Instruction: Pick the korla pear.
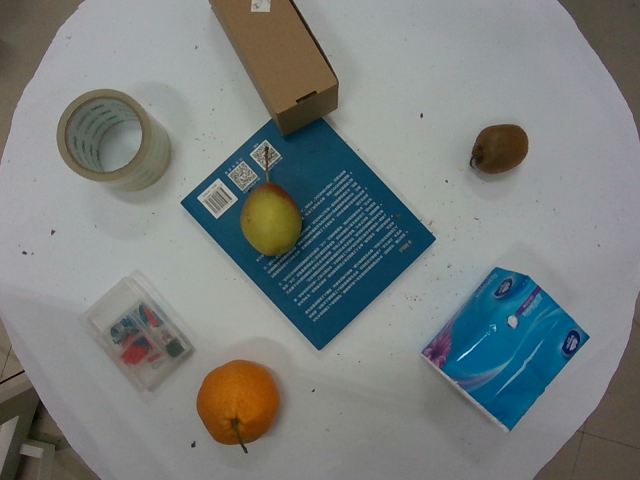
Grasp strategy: vertical